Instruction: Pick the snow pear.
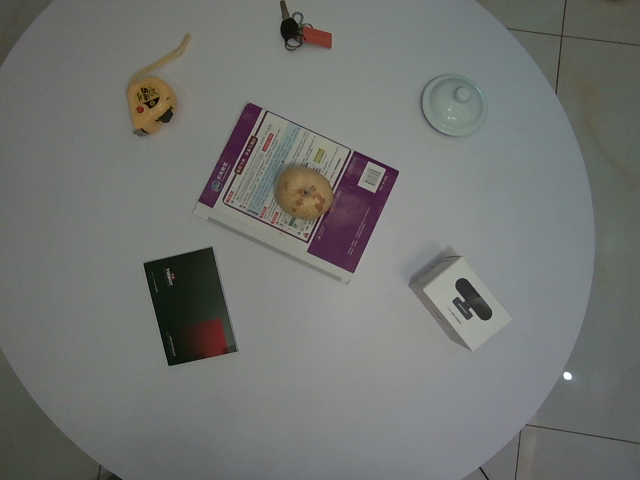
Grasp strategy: vertical